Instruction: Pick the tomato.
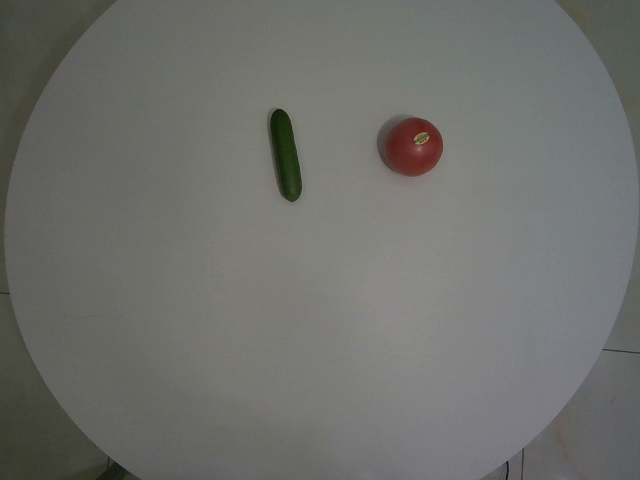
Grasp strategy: vertical